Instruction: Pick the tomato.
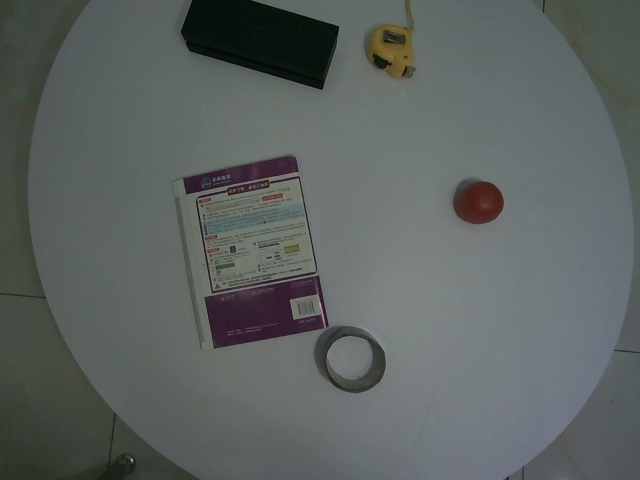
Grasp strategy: vertical